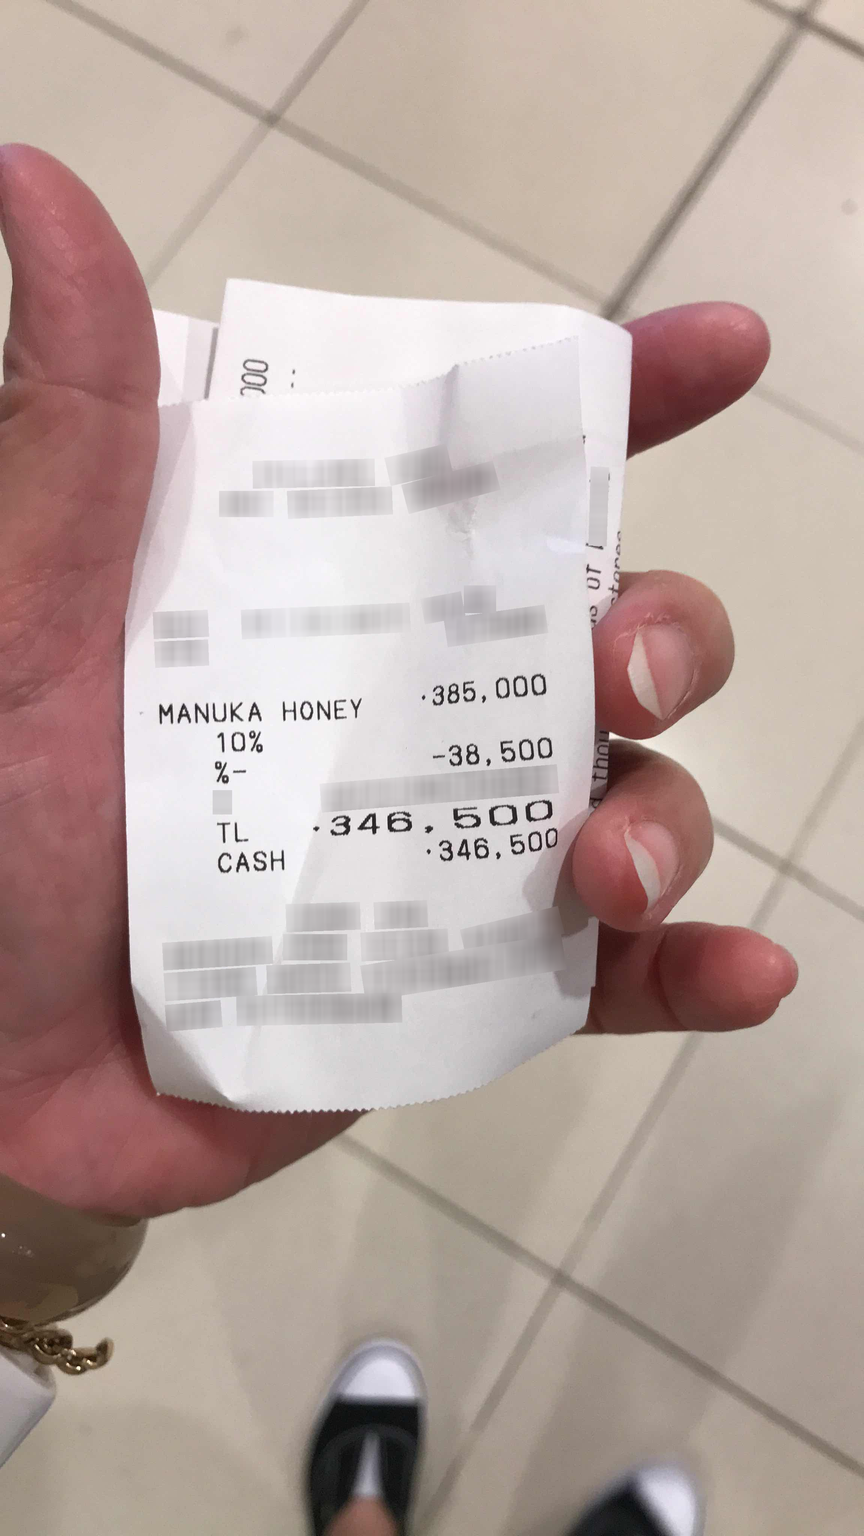
Extraction:
receipt: line_items: name: MANUKA HONEY
price: 385,000
total: 346,500